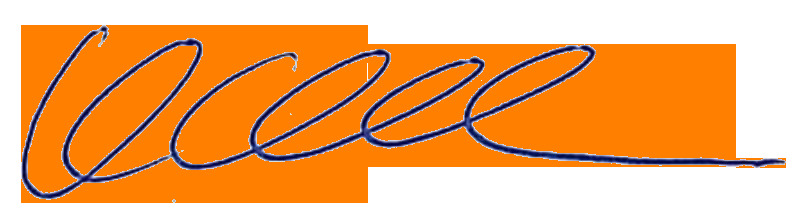
Signature of: korn chatikavanij